Question: How is the property described in the document?
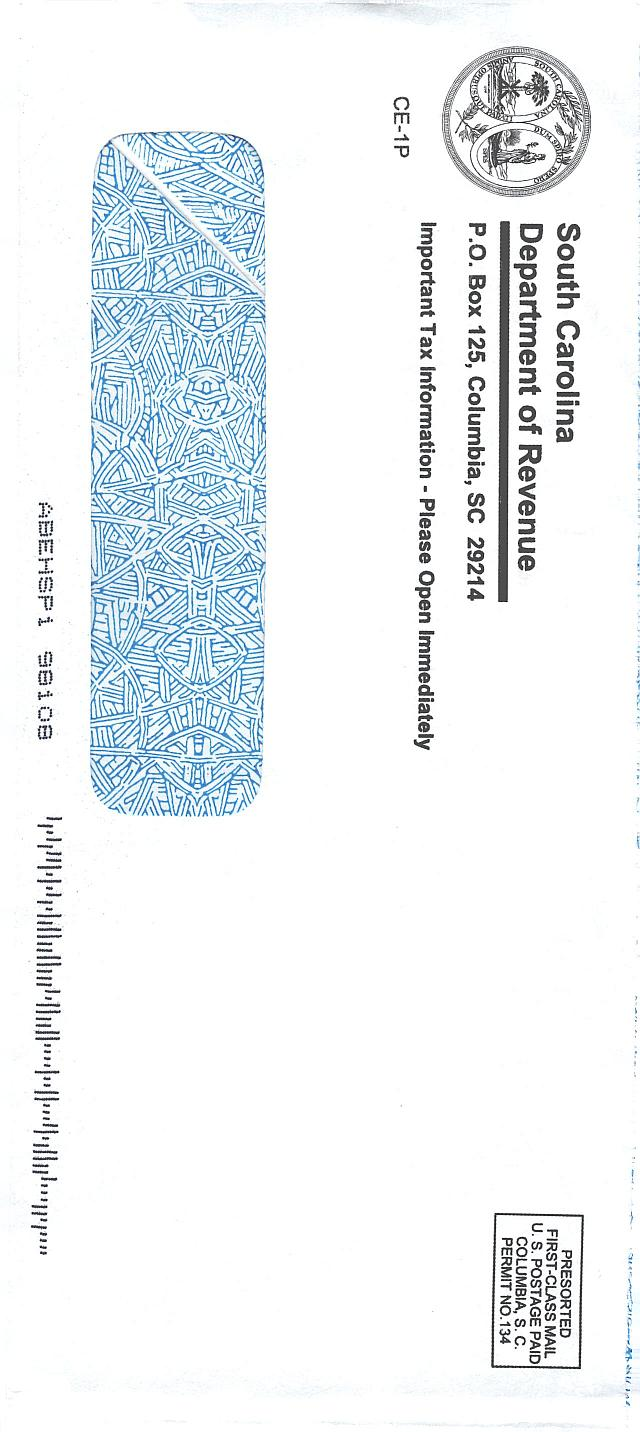
Answer: "Department of Revenue Imm Tan Information - Please Open Immediately"